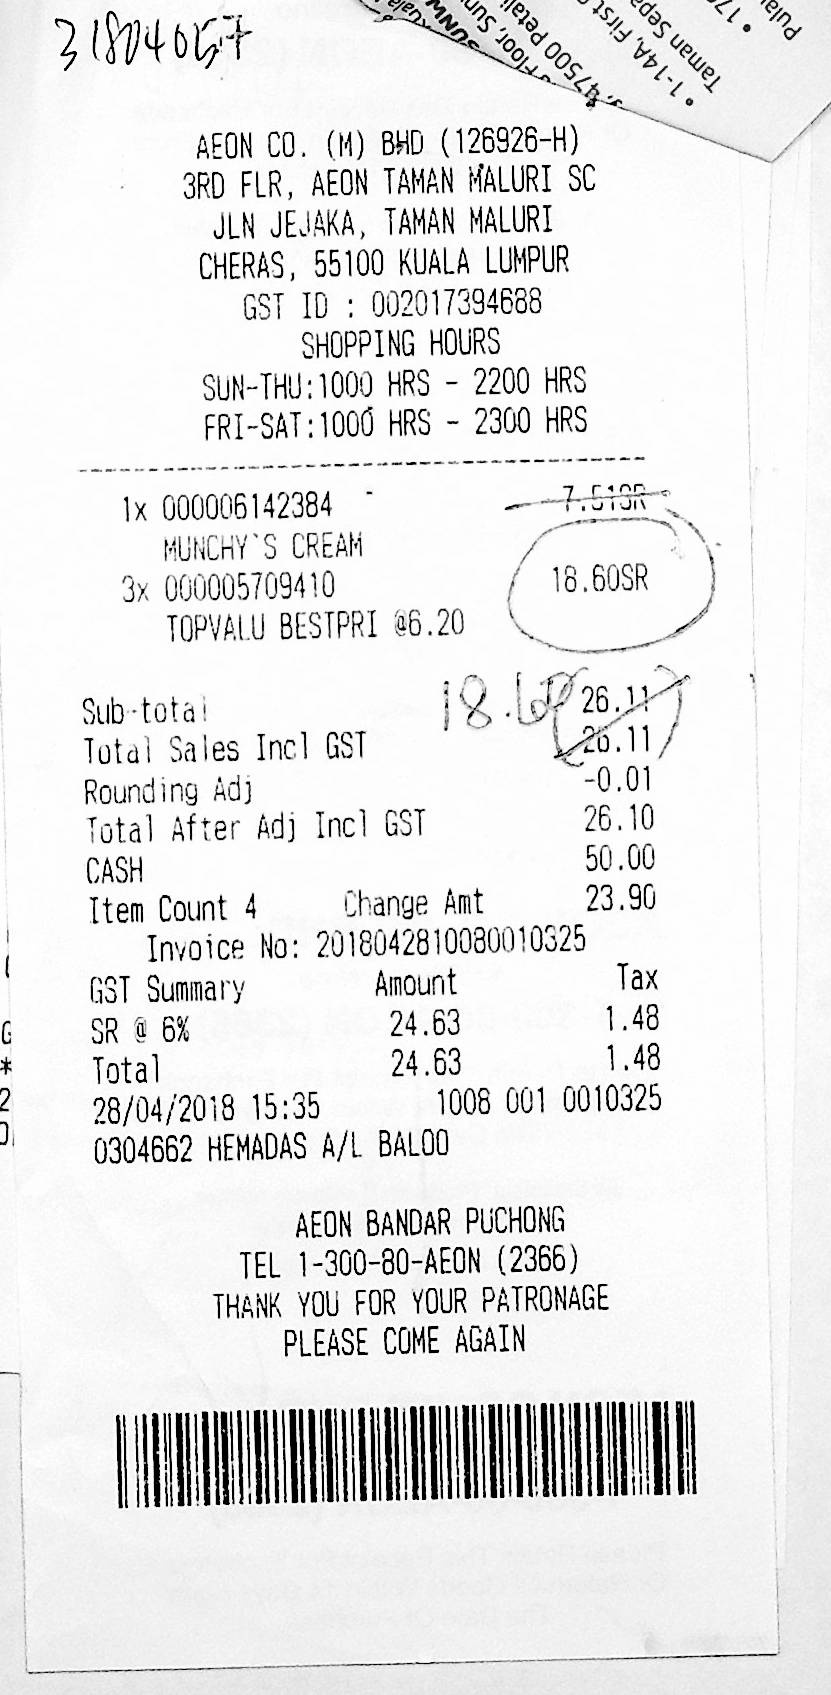
AEON CO. (M) BHD (126926-H)
3RD FLR, AEON TAMAN MALURI SC
JLN JEJAKA, TAMAN MALURI
CHERAS, 55100 KUALA LUMPUR
GST ID : 002017394688
SHOPPING HOURS
SUN-THU:1000 HRS - 2200 HRS
FRI-SAT:1000 HRS - 2300 HRS
1X 000006142384
7.51SR
MUNCHY`S CREAM
3X 000005709410
18.60SR
TOPVALU BESTPRI @6.20
SUB-TOTAL
26.11
TOTAL SALES INCL GST
26.11
ROUNDING ADJ
-0.01
TOTAL AFTER ADJ INCL GST
26.10
CASH
50.00
ITEM COUNT 4
CHANGE AMT
23.90
INVOICE NO: 2018042810080010325
GST SUMMARY
AMOUNT
TAX
SR @ 6%
24.63
1.48
TOTAL
24.63
1.48
28/04/2018 15:35
1008 001 0010325
0304662 HEMADAS A/L BALOO
AEON BANDAR PUCHONG
TEL 1-300-80-AEON (2366)
THANK YOU FOR YOUR PATRONAGE
PLEASE COME AGAIN